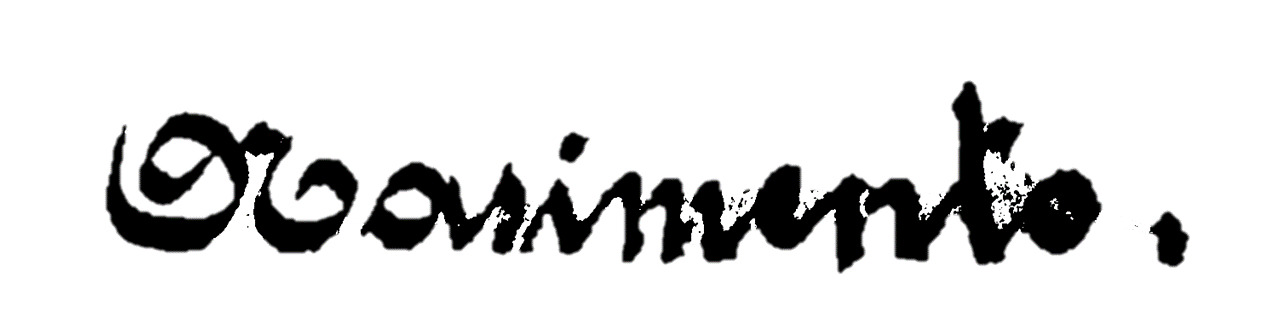
Signature of: antônio da costa nascimento